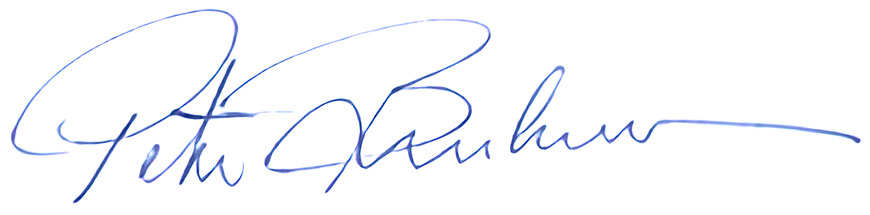
Signature of: petr brukner